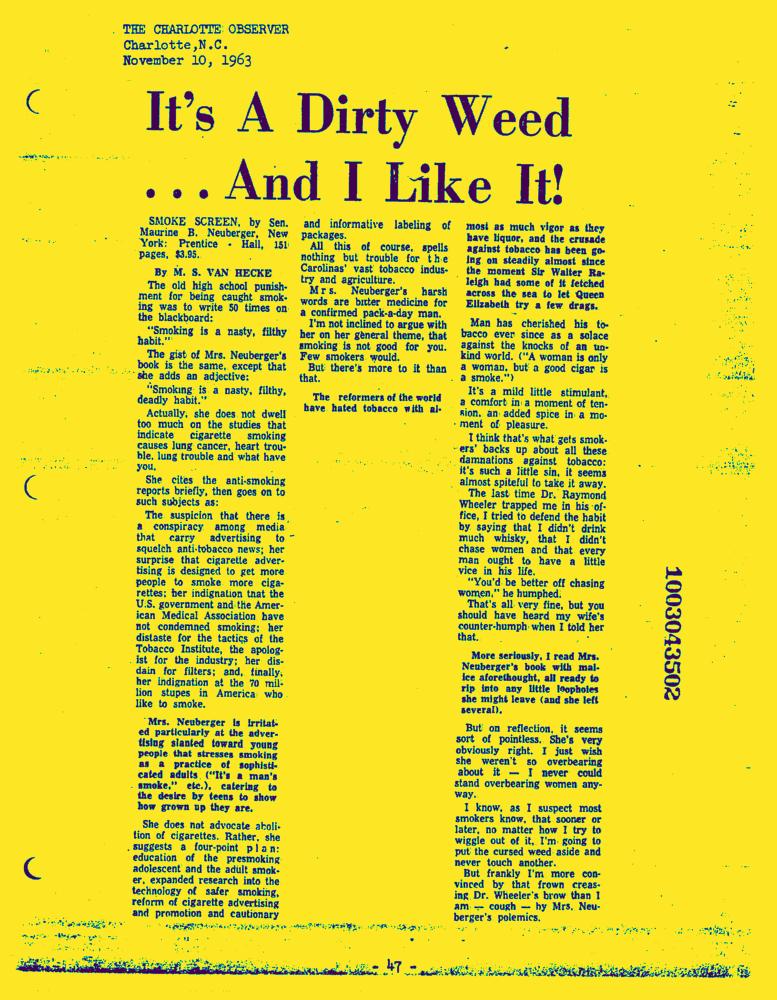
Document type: News-Article